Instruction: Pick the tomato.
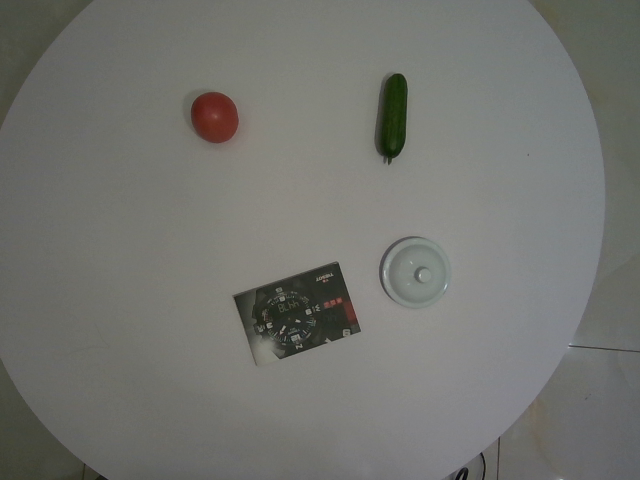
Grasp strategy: vertical